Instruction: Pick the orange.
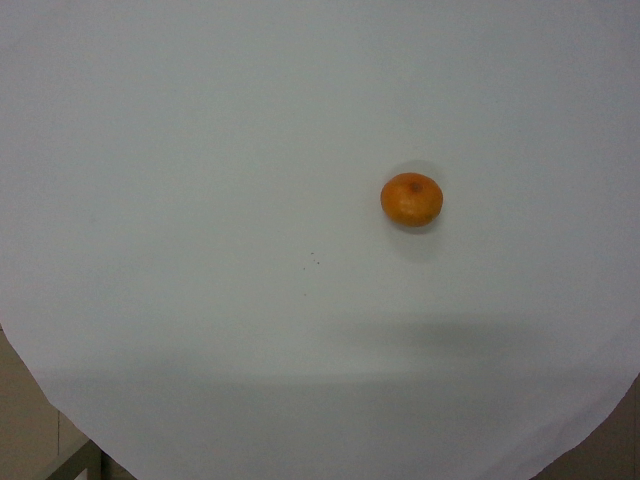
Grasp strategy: vertical